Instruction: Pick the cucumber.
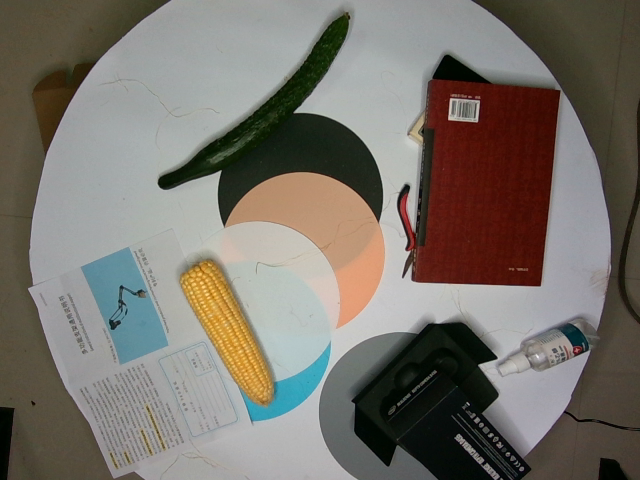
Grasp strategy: vertical